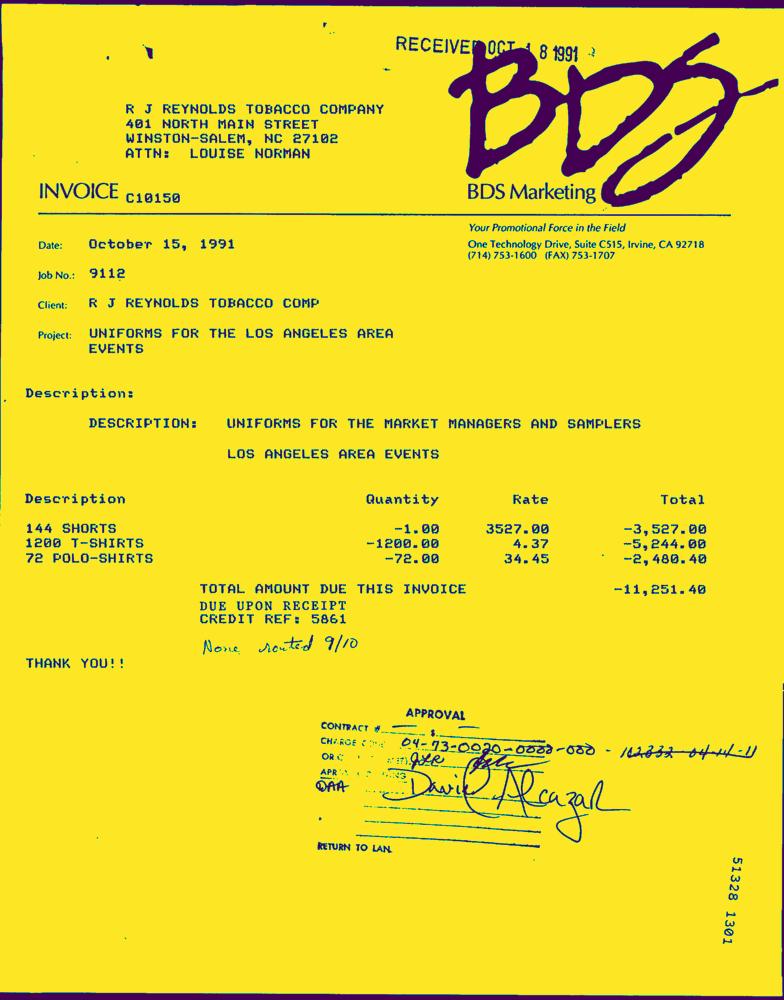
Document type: Invoice-Doc